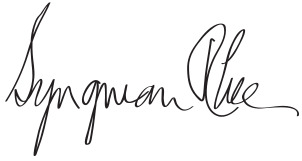
Signature of: syngman rhee